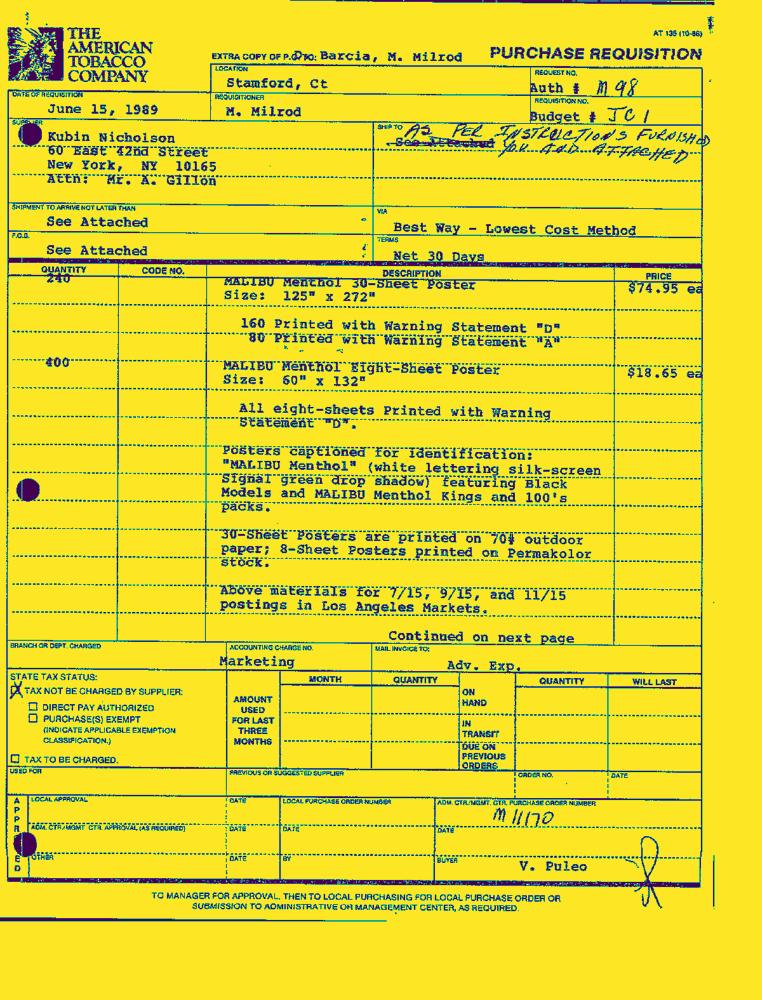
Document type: Invoice-Doc